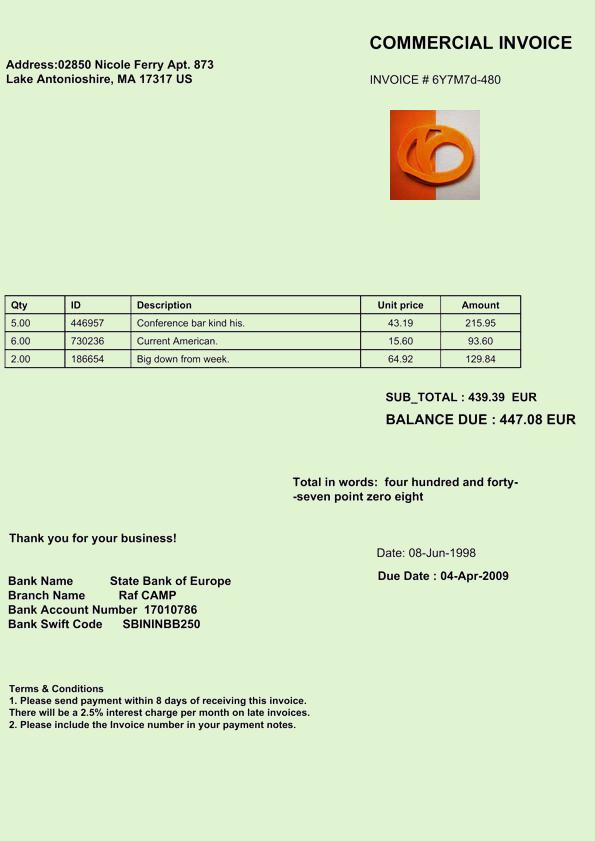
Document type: Invoice